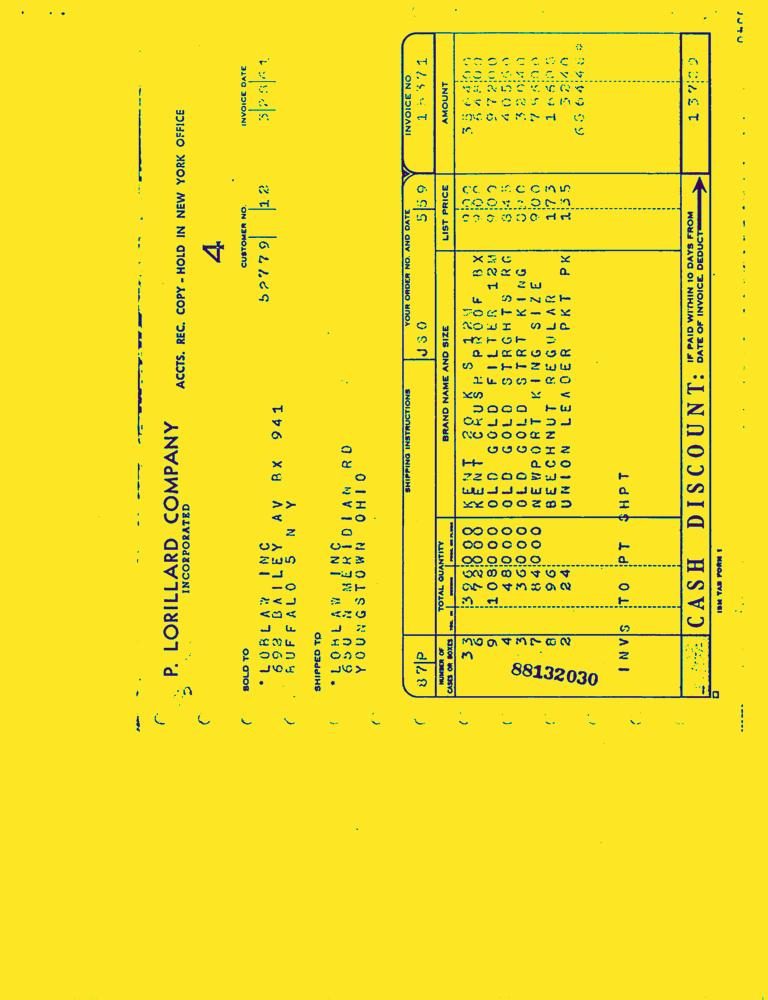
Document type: Invoice-Doc